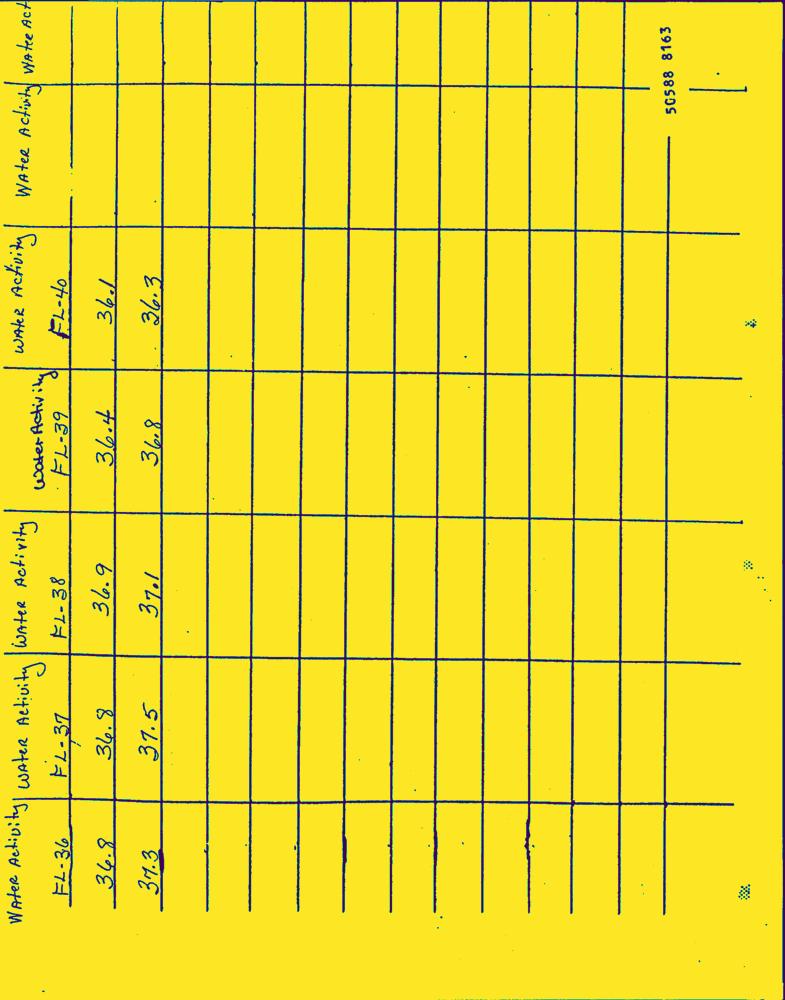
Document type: Hand-Written